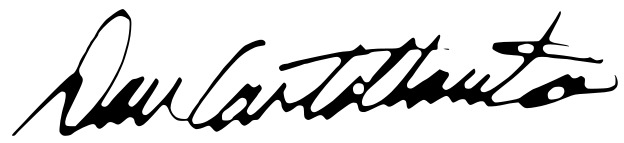
Signature of: dan castellaneta